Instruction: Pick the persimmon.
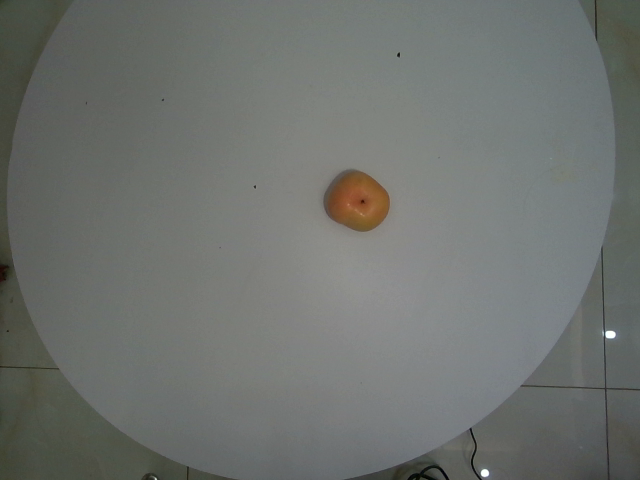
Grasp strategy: vertical